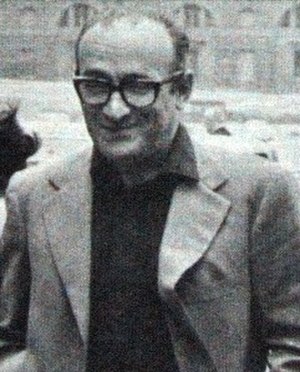
Italiano: Il regista Valerio Zurlini Foto tratta da "Oggi", 1973